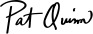
Signature of: pat quinn